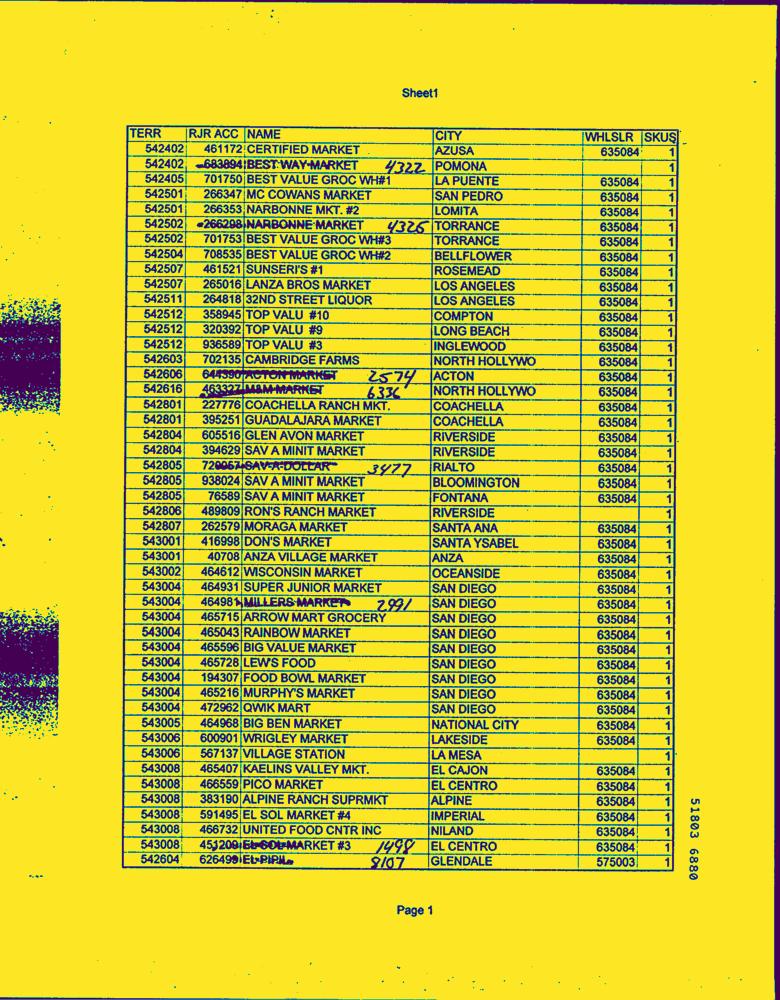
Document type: Letter-Doc